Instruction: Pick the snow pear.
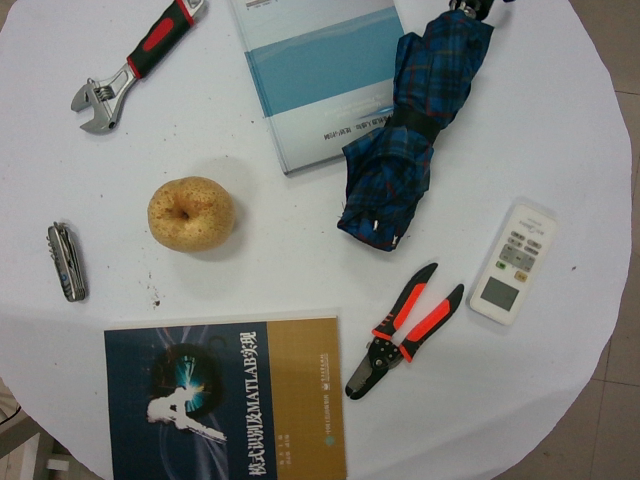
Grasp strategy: vertical